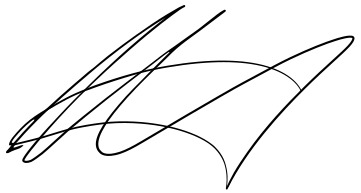
Signature of: nauris puntulis